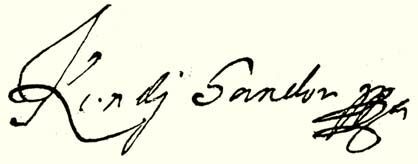
Signature of: sándor kendi